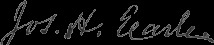
Signature of: joseph h earle